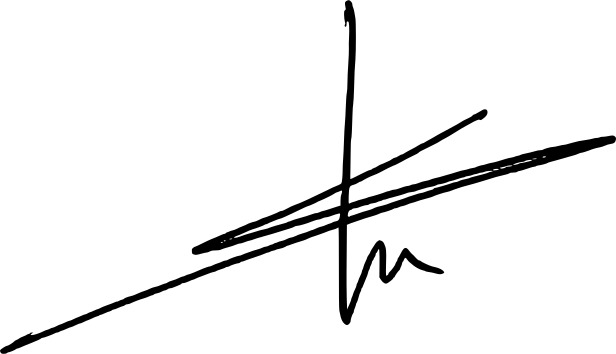
Signature of: patrick strzoda